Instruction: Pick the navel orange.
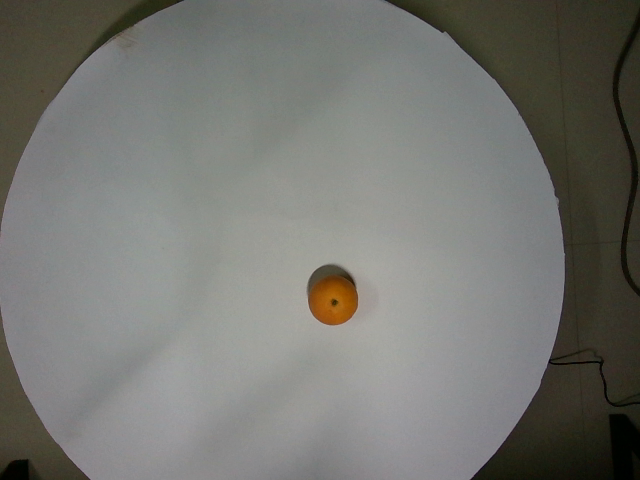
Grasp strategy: vertical